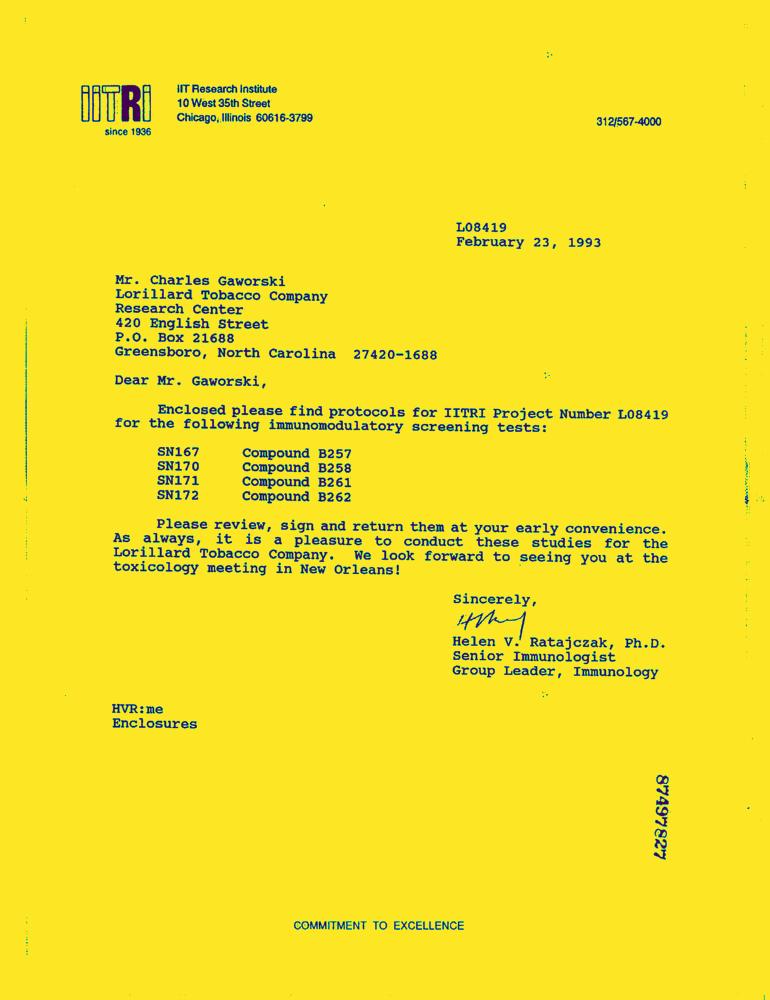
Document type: Letter-Doc